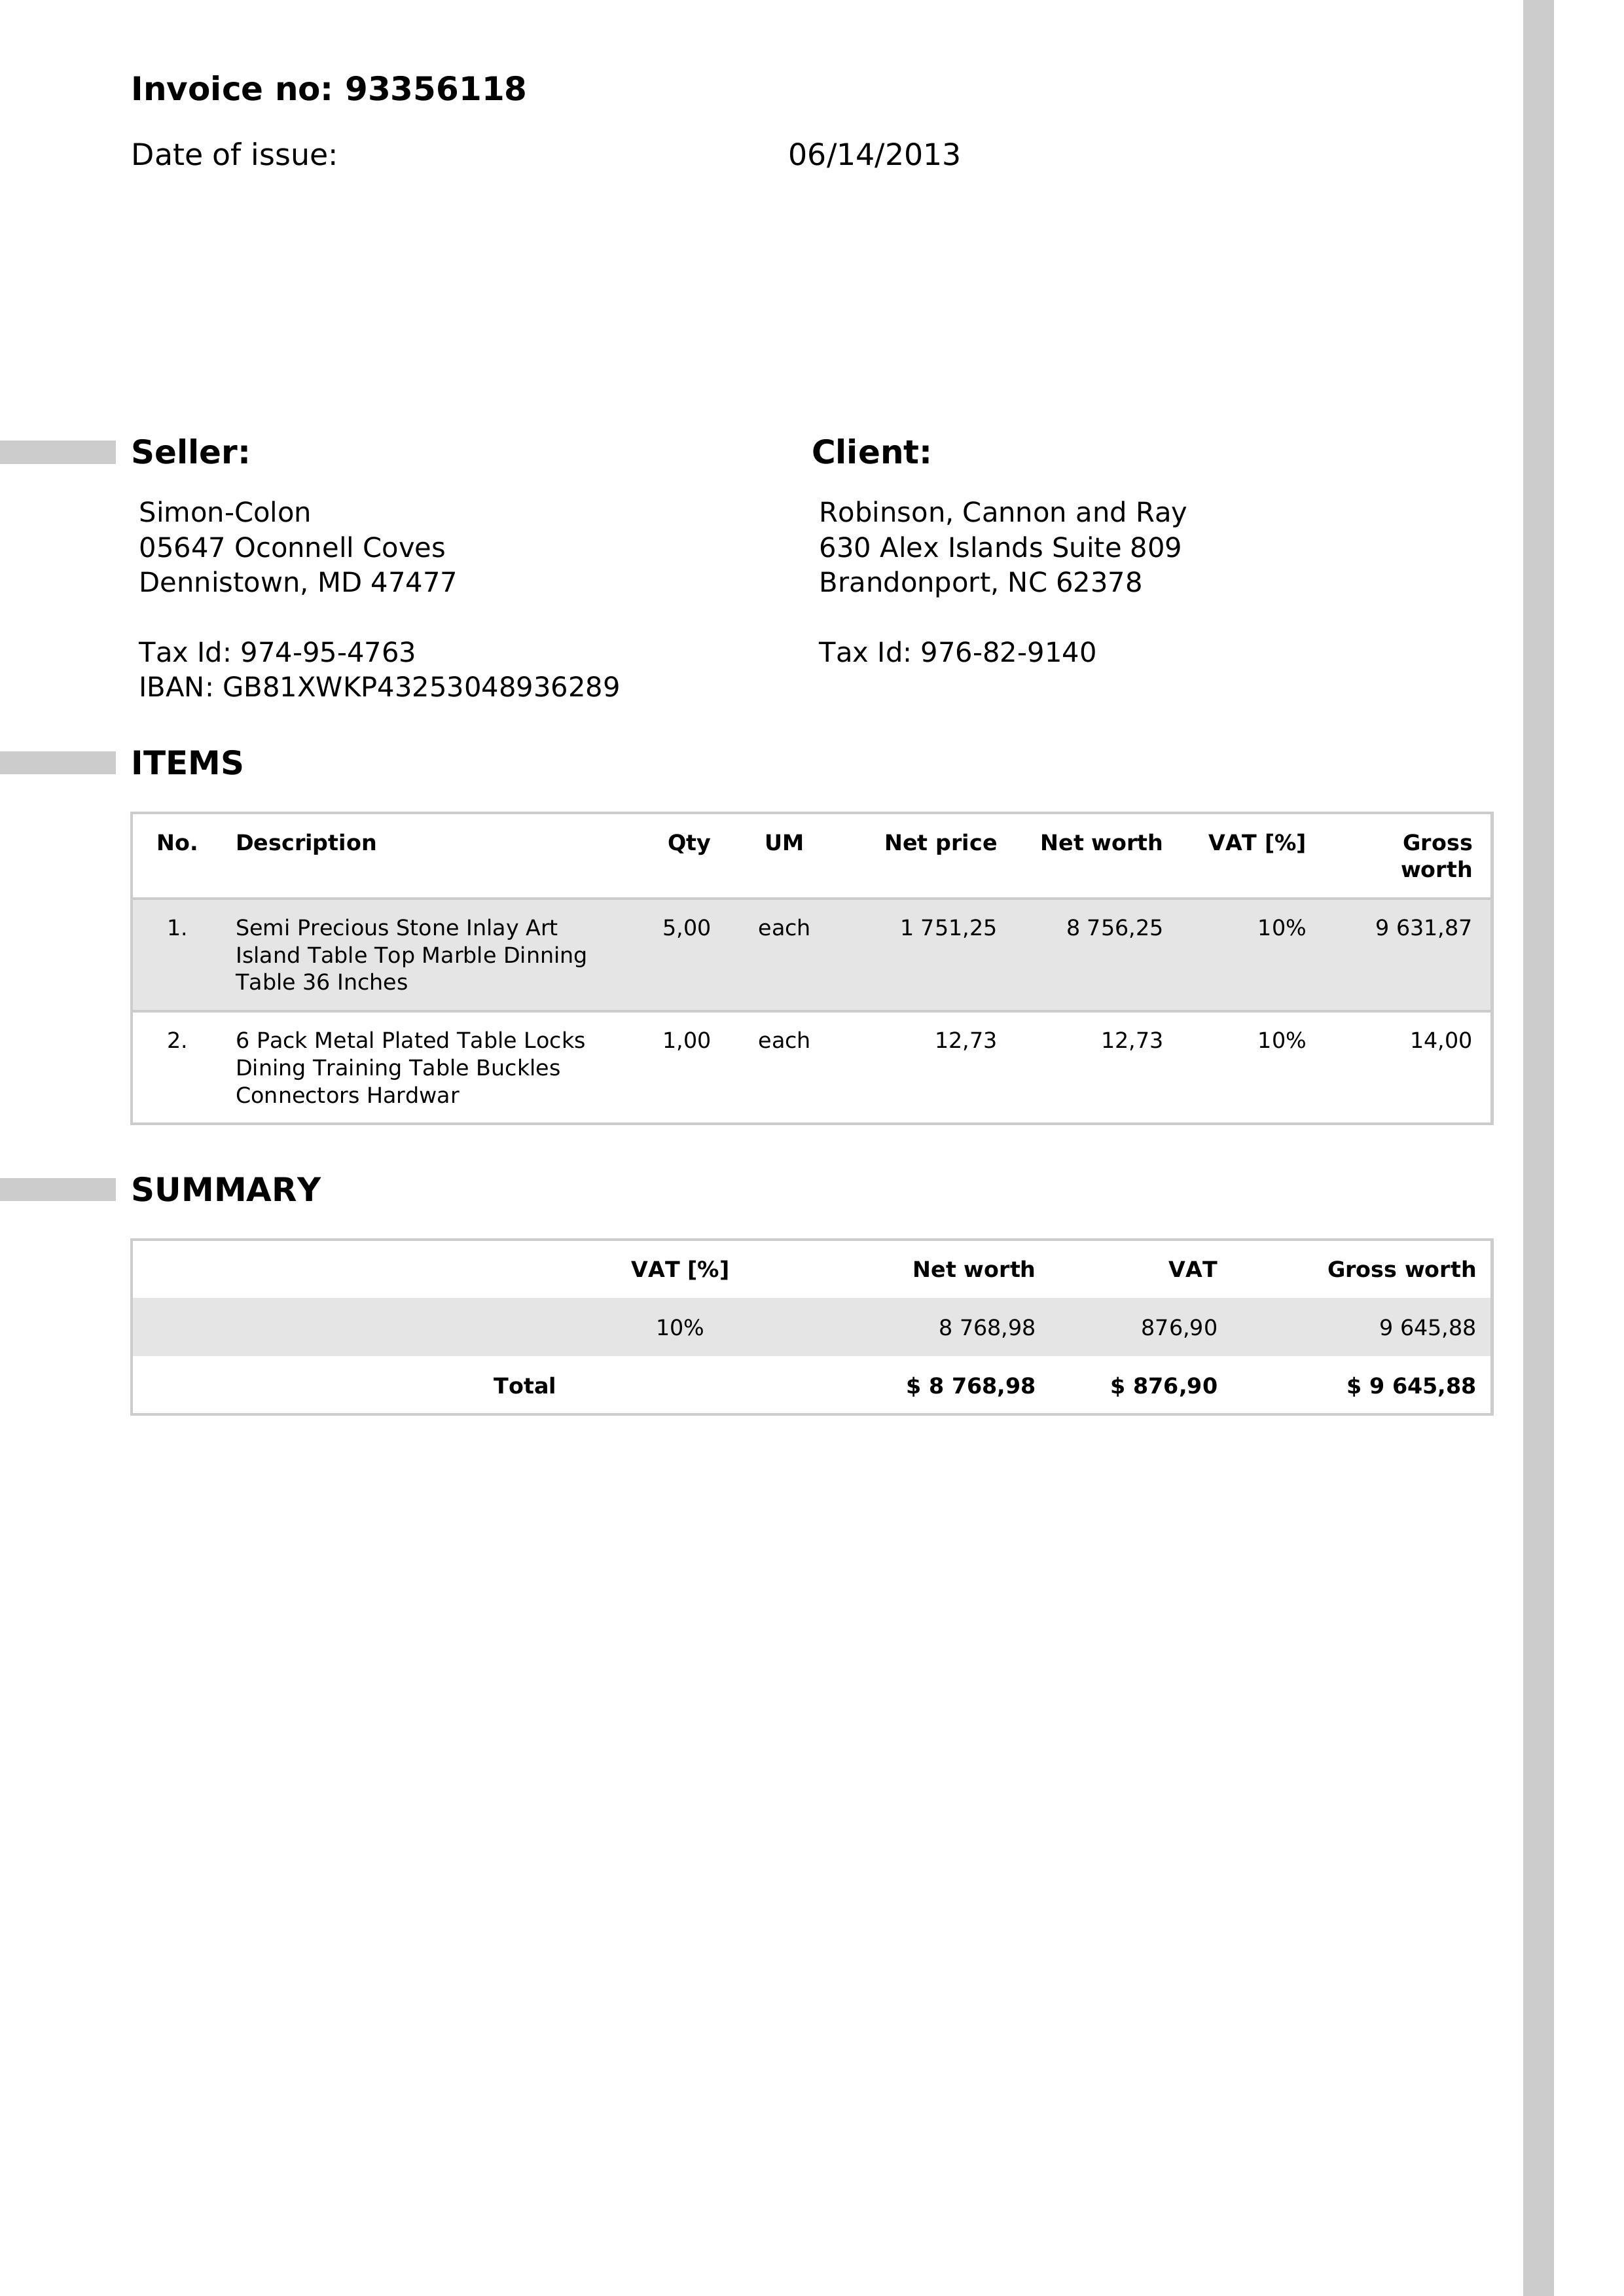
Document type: Invoice